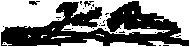
Signature of: joseph ritner